Question: What do the imaging results show?
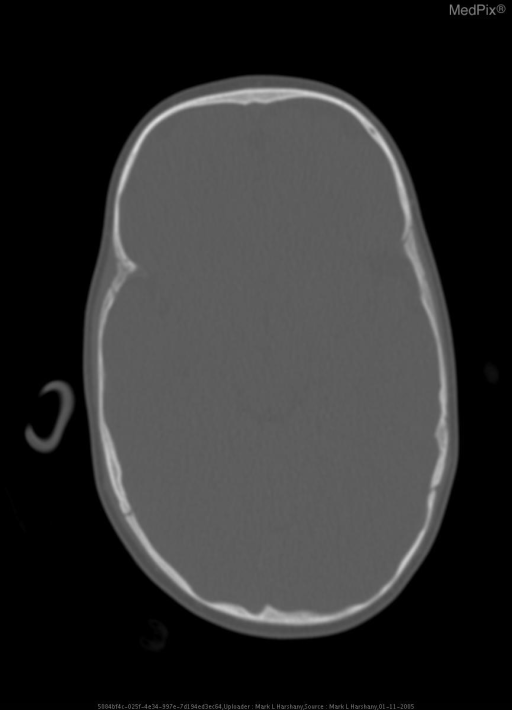
Answer: The imaging shows Hull shaped skull with increased anterior-posterior length relative to width.  Bony ridge at sagittal suture. Bifrontal bossing with bitemporal narrowing. Bifrontal bossing with bitemporal narrowing.